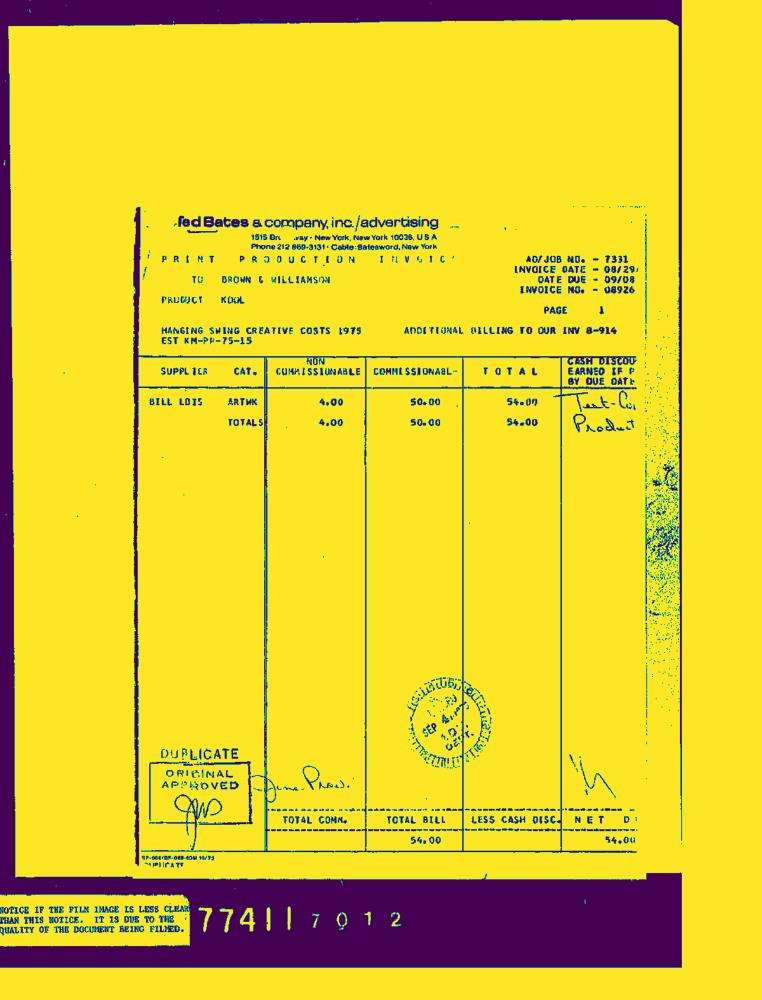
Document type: Invoice-Doc